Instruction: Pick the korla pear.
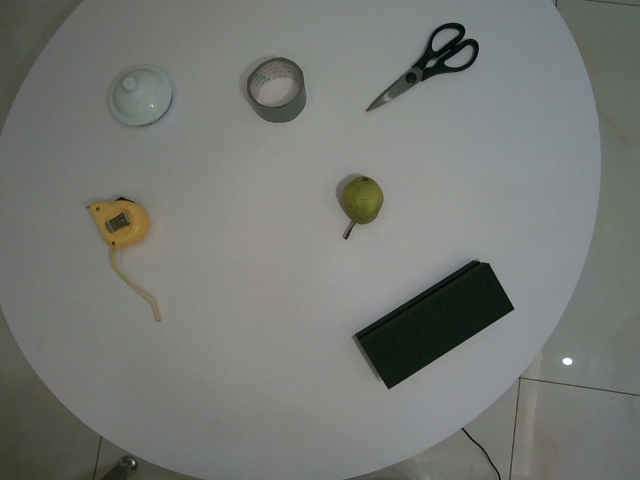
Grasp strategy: vertical